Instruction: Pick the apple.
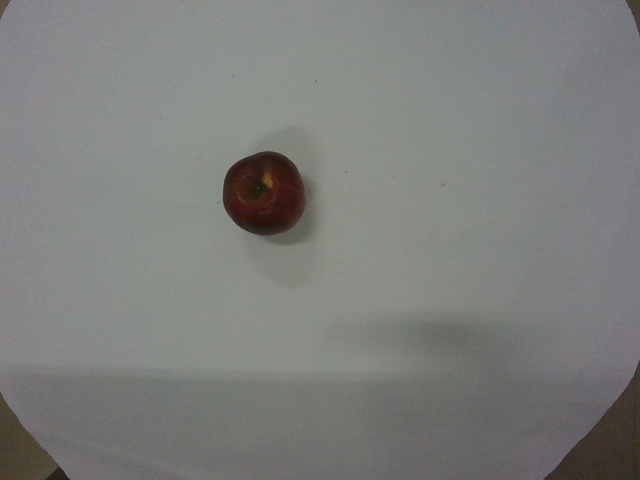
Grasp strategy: vertical